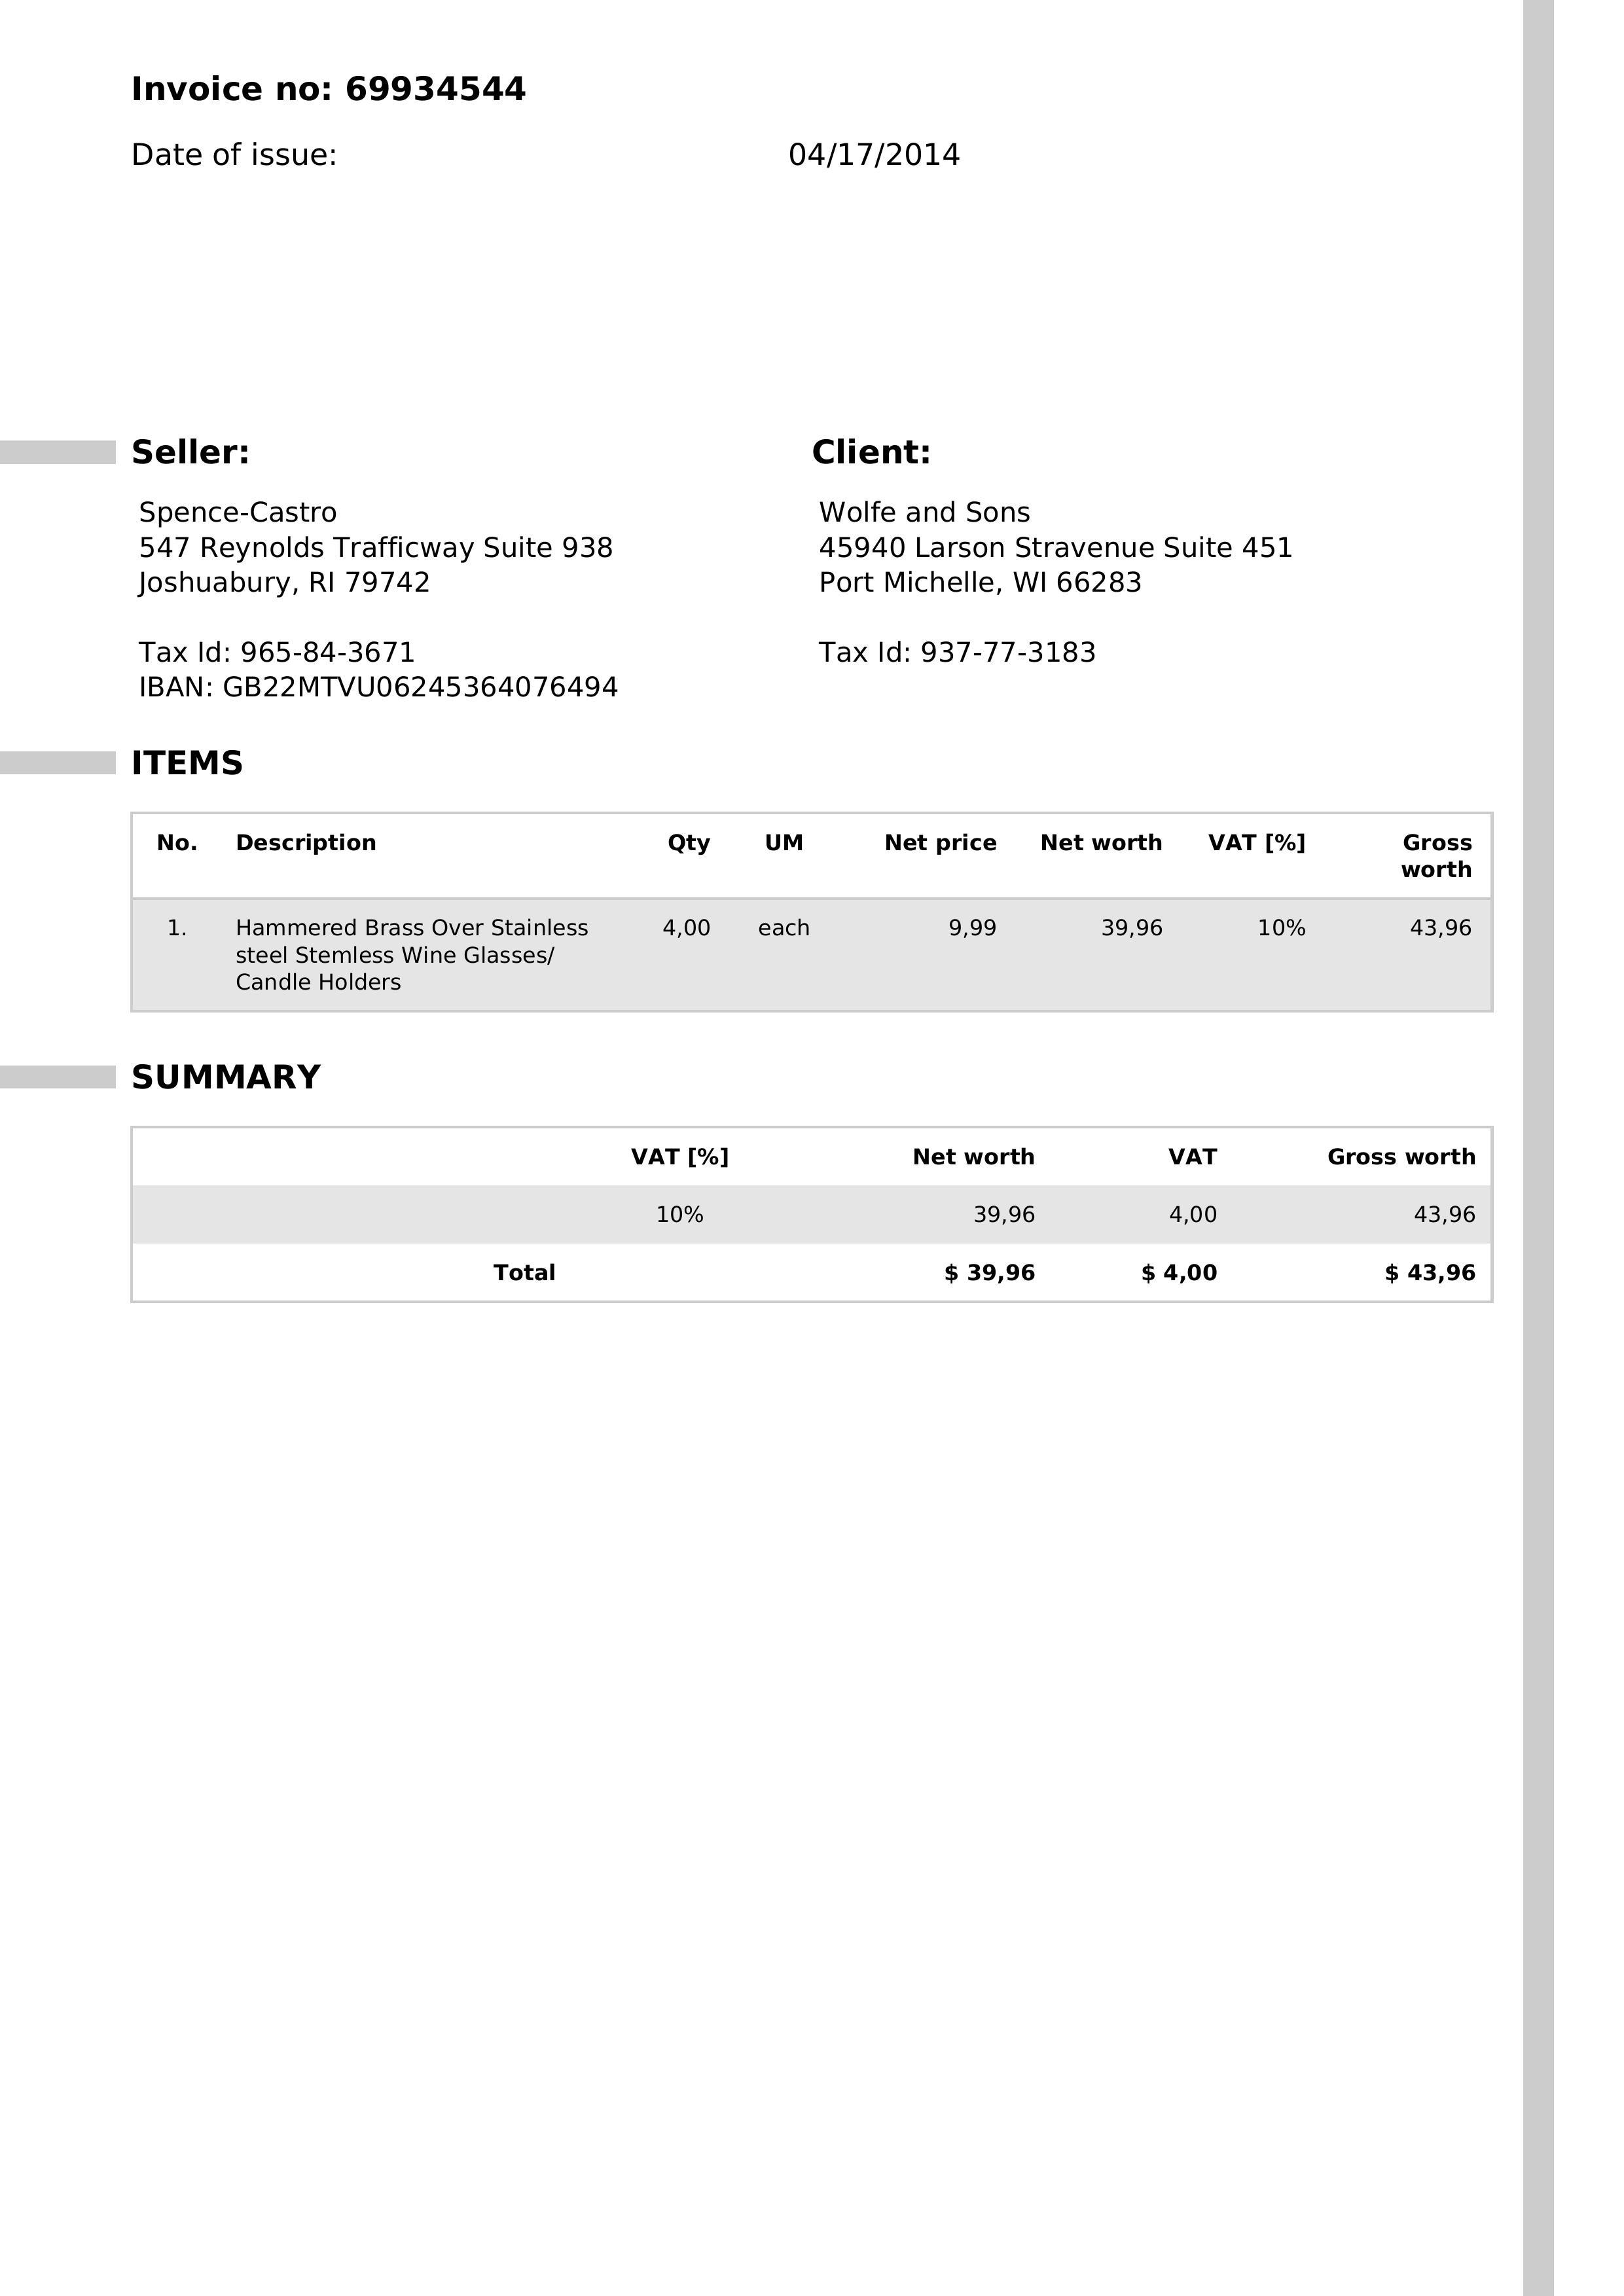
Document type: Invoice